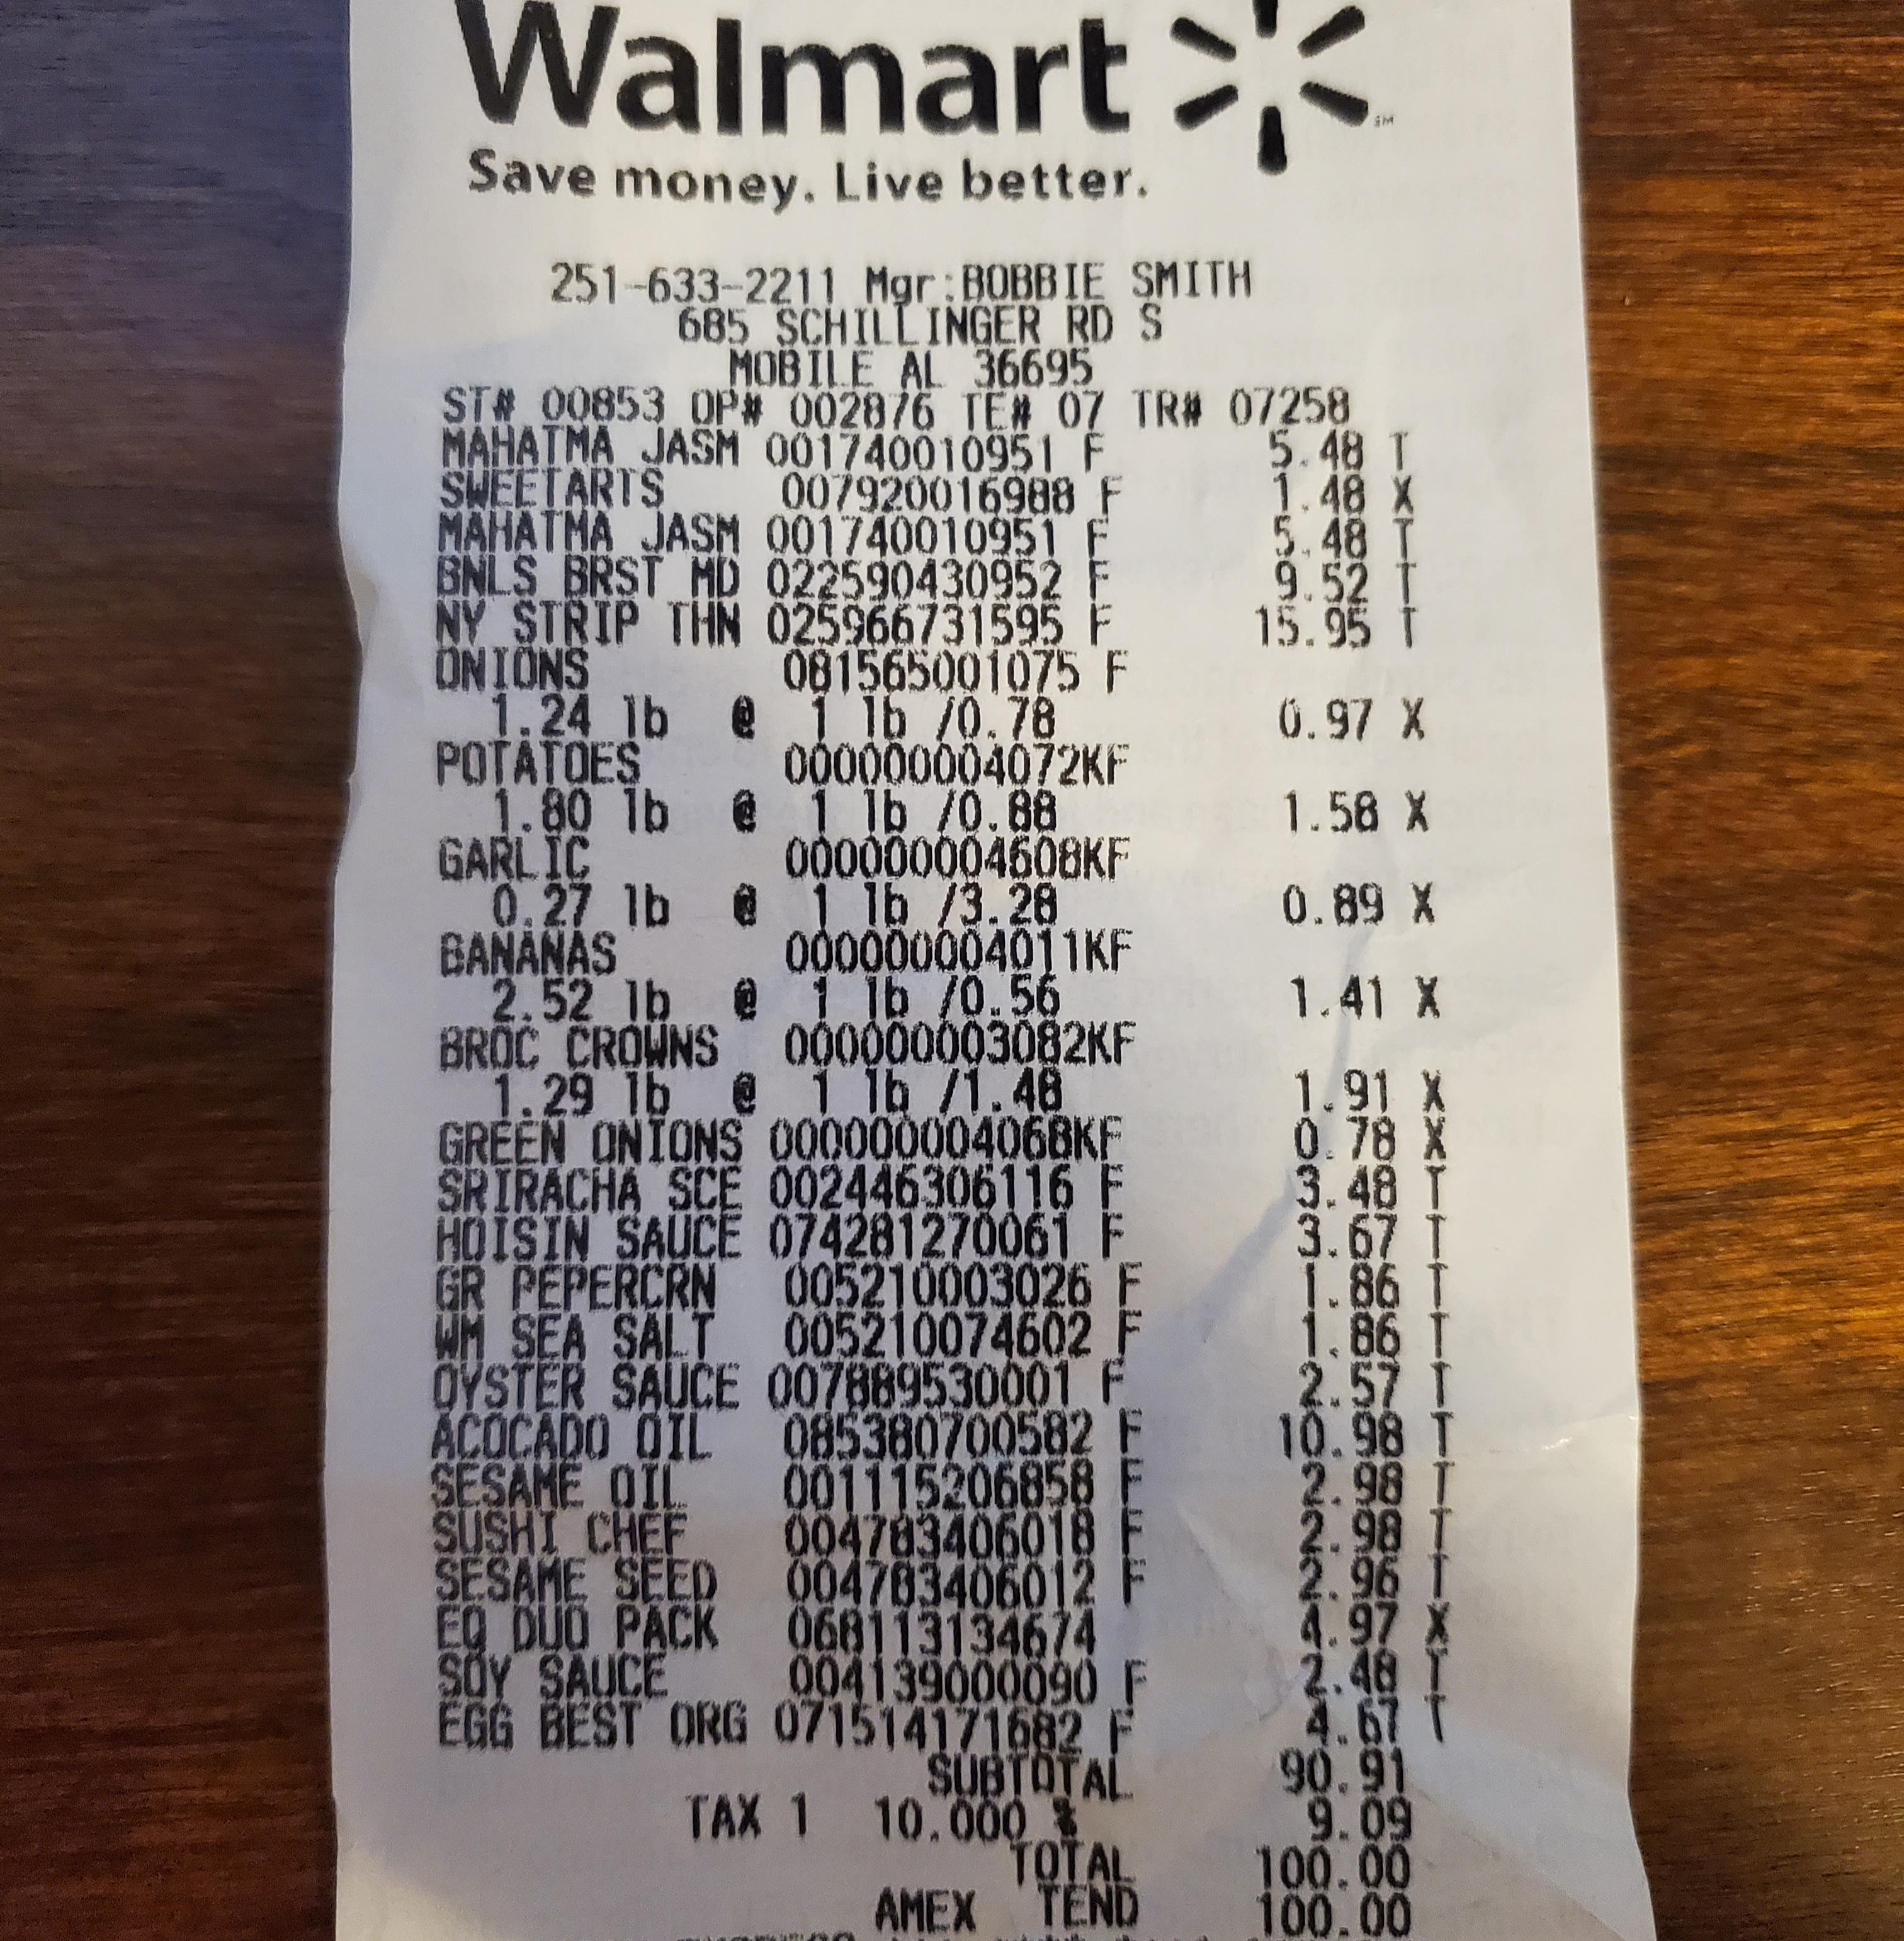
gt_parse: criticals: name: TOTAL
price: 100.00
store: Walmart
tell: 251-633-2211